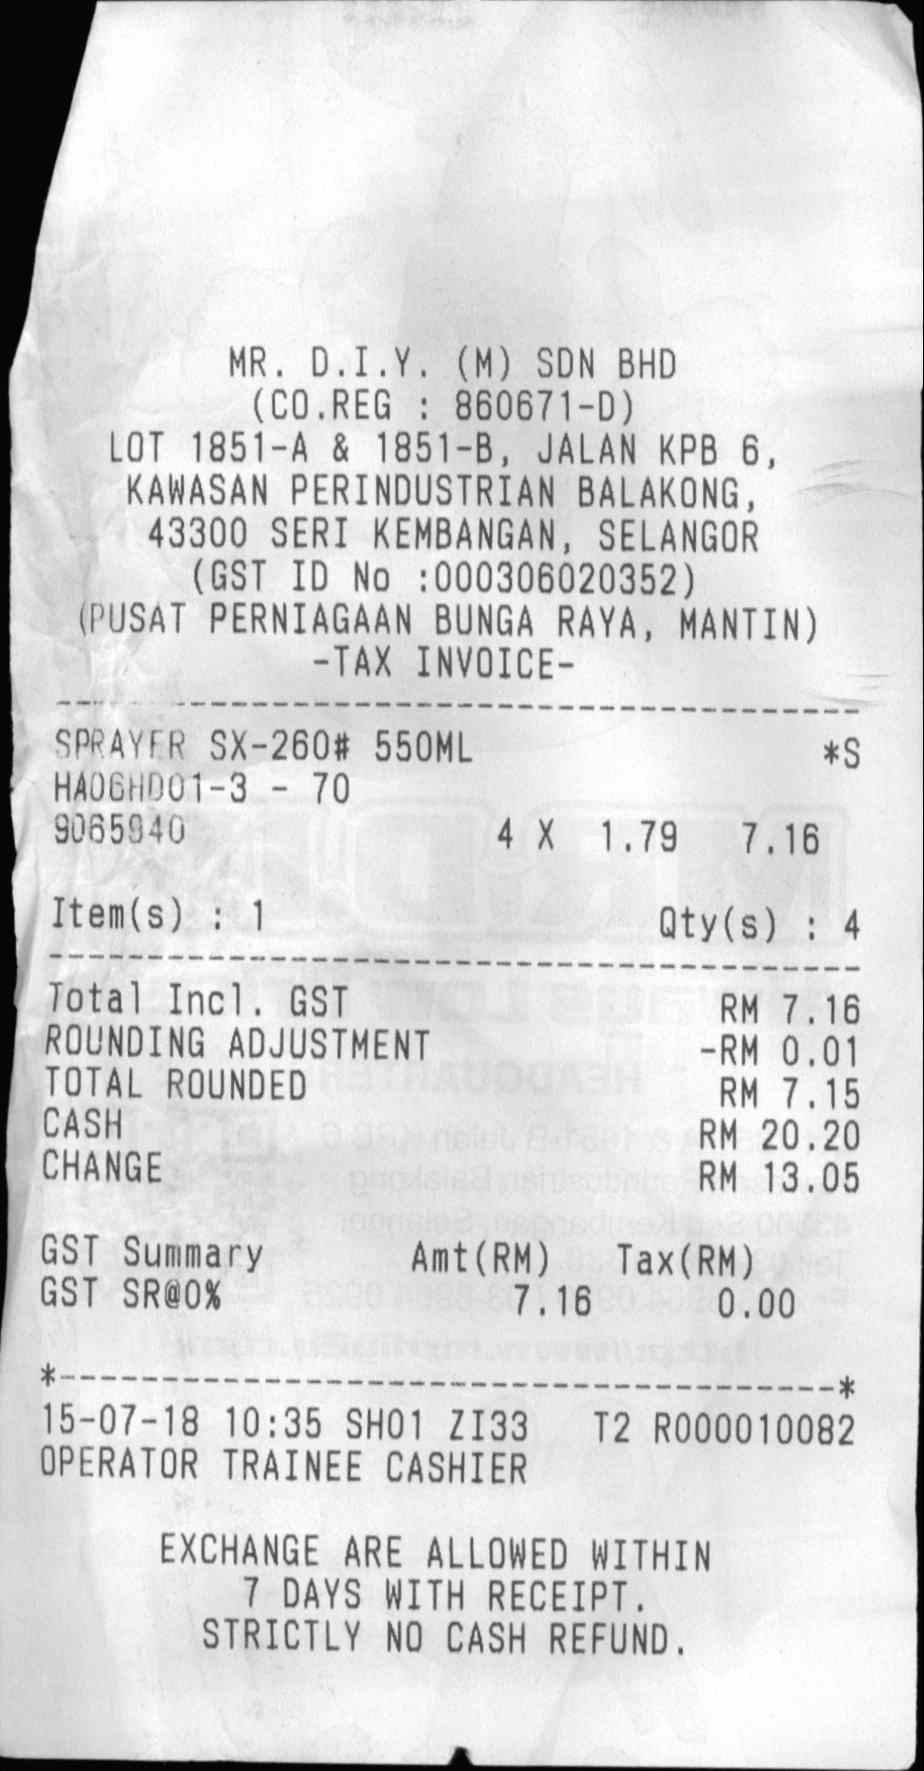
MR. D.I.Y. (M) SDN BHD
(CO.REG : 860671-D)
LOT 1851-A & 1851-B, JALAN KPB 6,
KAWASAN PERINDUSTRIAN BALAKONG,
43300 SERI KEMBANGAN, SELANGOR
(GST ID NO :000306020352)
(PUSAT PERNIAGAAN BUNGA RAYA, MANTIN)
-TAX INVOICE-
SPRAYER SX-260# 550ML
*S
HA06HD01-3 - 70
9065940
4
X
1.79
7.16
ITEM(S)
:
1
QTY(S)
:
4
TOTAL INCL. GST
RM 7.16
ROUNDING ADJUSTMENT
-RM 0.01
TOTAL ROUNDED
RM 7.15
CASH
RM 20.20
CHANGE
RM 13.05
GST SUMMARY
AMT(RM)
TAX(RM)
GST SR@0%
7.16
0.00
15-07-18
10:35
SH01
ZI33
T2
R000010082
OPERATOR TRAINEE CASHIER
EXCHANGE ARE ALLOWED WITHIN
7 DAY WITH RECEIPT.
STRICILY NO CASH REFUND.